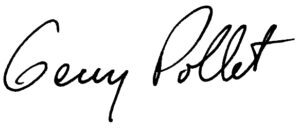
Signature of: gerry pollet